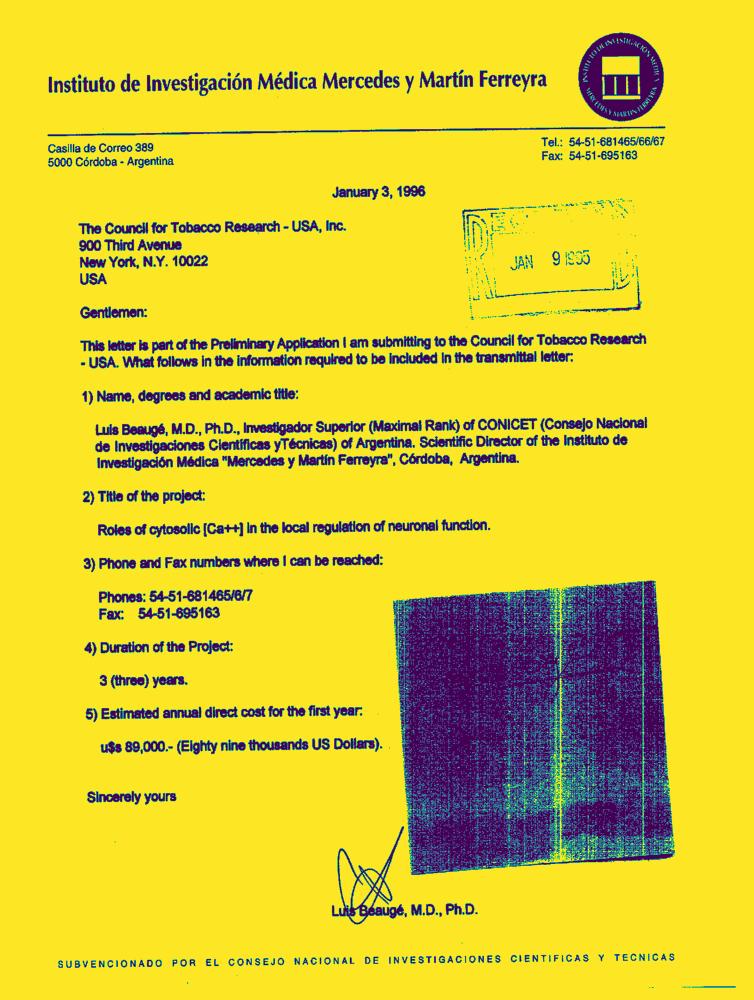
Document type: Letter-Doc